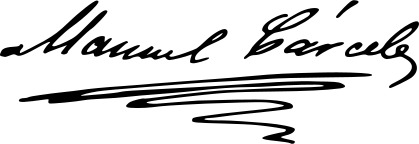
Signature of: manuel cárceles sabater